Question: How does the patient history play a role?
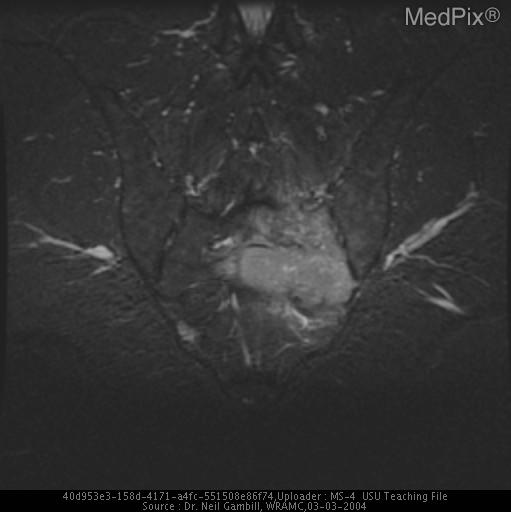
Answer: The patient's history of 45 y/o white male initially presented with five week hx of left buttock burning pain and numbness extending into lower thigh.  Initially treated with NSAIDS and physical therapy, symptoms continued to worsen.  Presented to WRAMC with numbness and tingling extending into left testicle and penis.  Patient denies bowel or bladder incontinence, weight loss, or other constitutional symptoms.  Denies any numbness, pain, or abnormal sensations on right side.
PMHx: HTN, hyperlipidemia
PSHx: remote tonsillectomy/ bilateral herniorrhaphy
MEDS: Ramipril 5 mg PO qd, HCTZ 12.5 mg PO qd, Amitryptyline 25 mg PO qd, Zocor 10 mg PO qd is key in understanding the case.